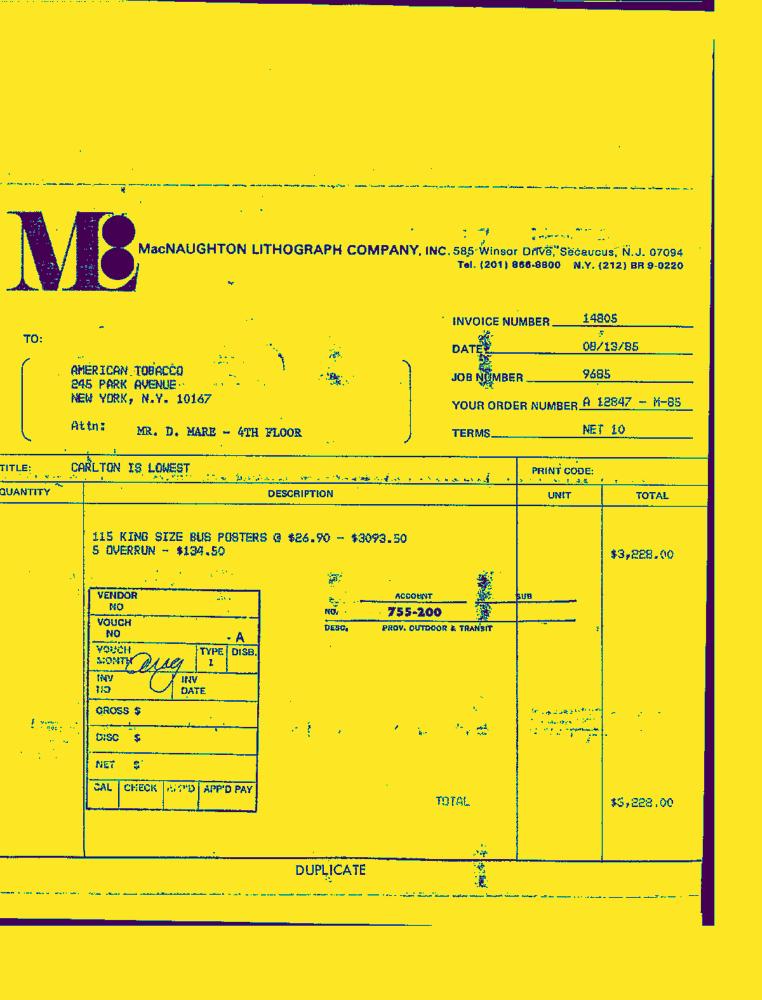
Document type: Invoice-Doc